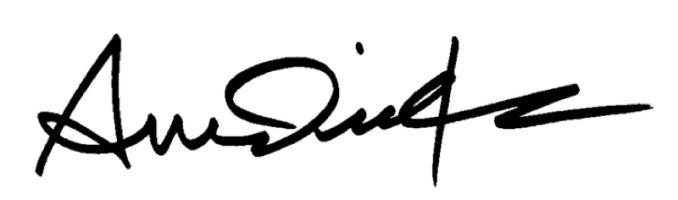
Signature of: andre dickens